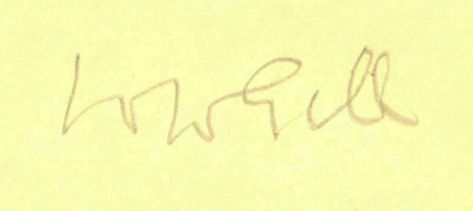
Signature of: w walter gill